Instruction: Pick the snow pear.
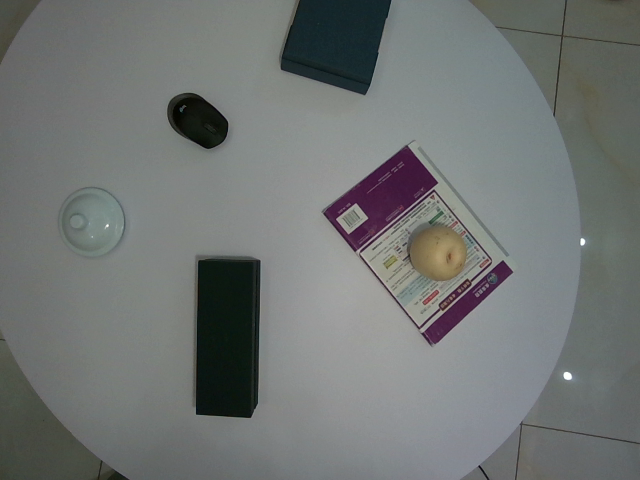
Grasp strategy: vertical